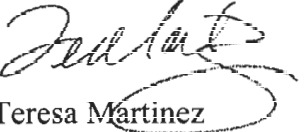
Signature of: teresa martinez